Question: In what way does the history help explain the case?
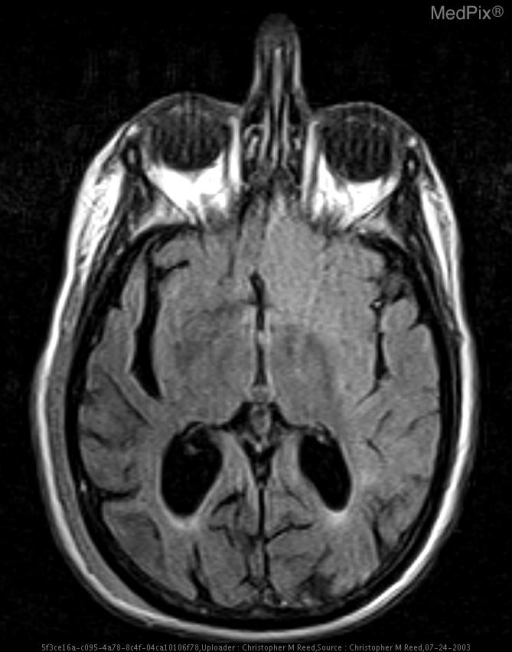
Answer: The patient's history of Acute onset right sided neurological collapse two hours prior to presentation. is key in understanding the case.